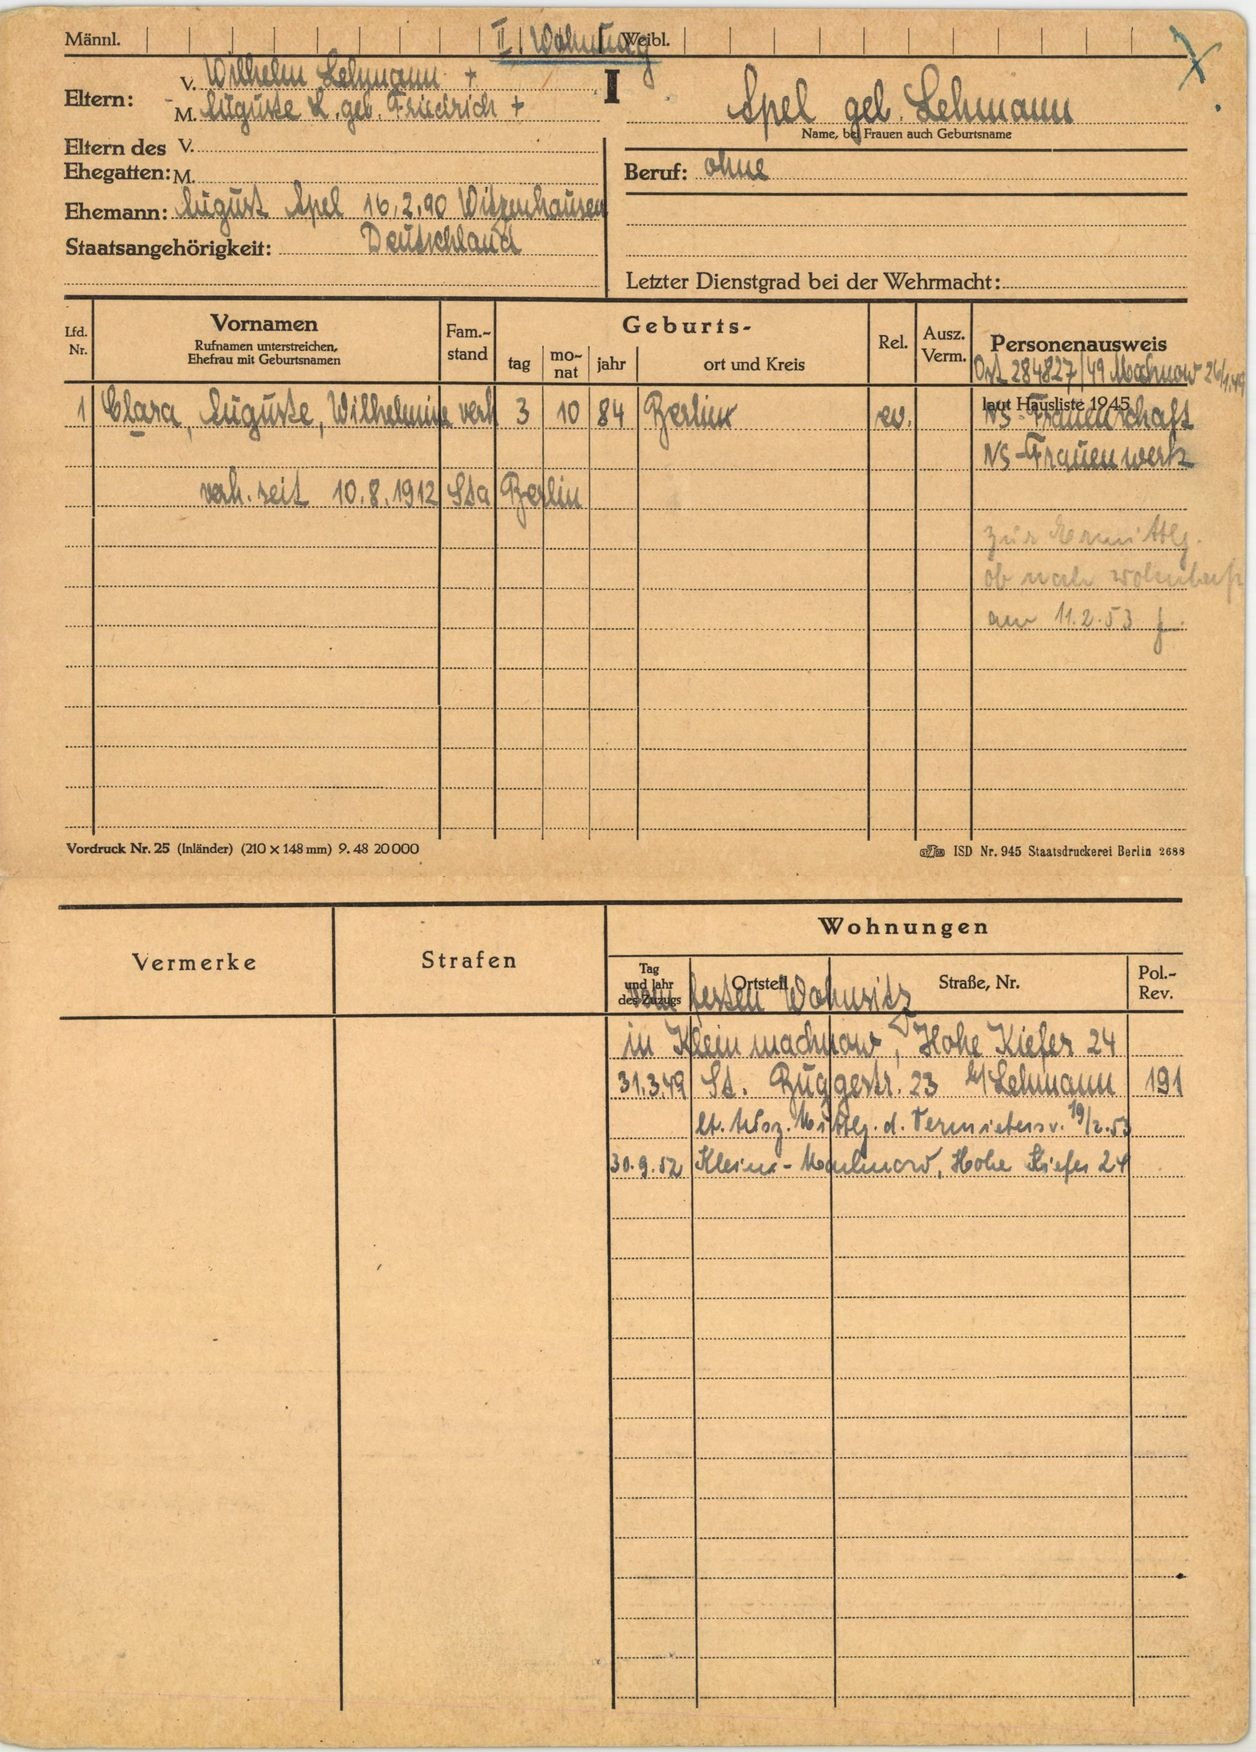
Apel geb. Lehmann